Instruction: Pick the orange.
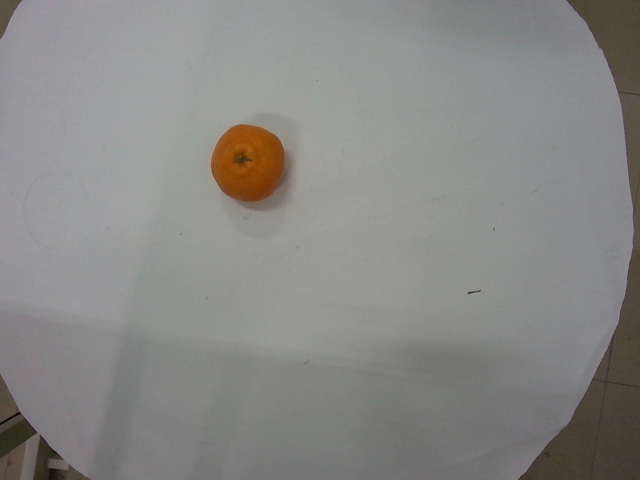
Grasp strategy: vertical